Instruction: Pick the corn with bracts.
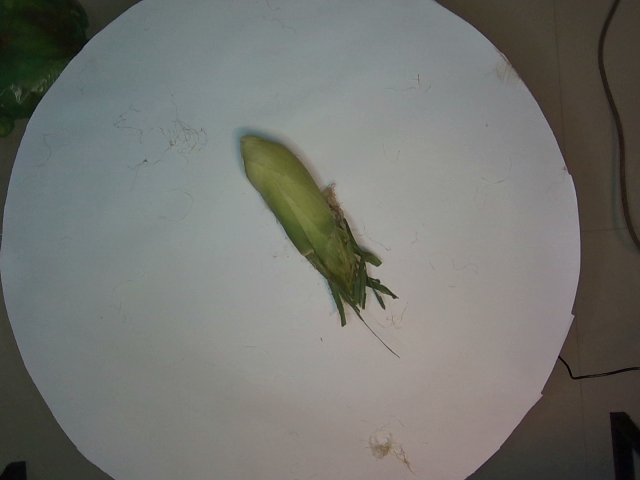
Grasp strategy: vertical